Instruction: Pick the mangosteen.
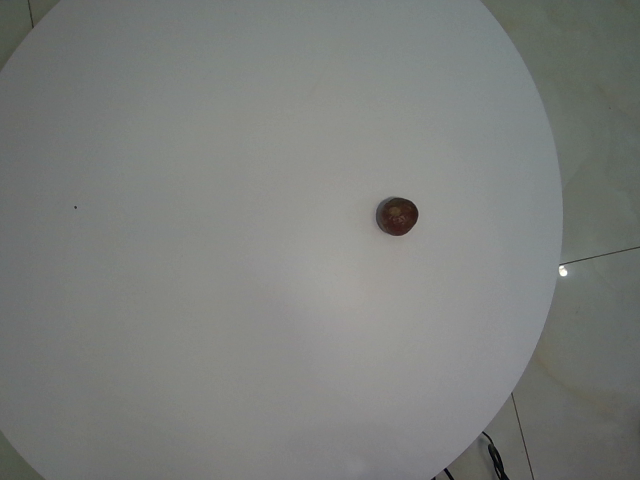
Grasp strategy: vertical